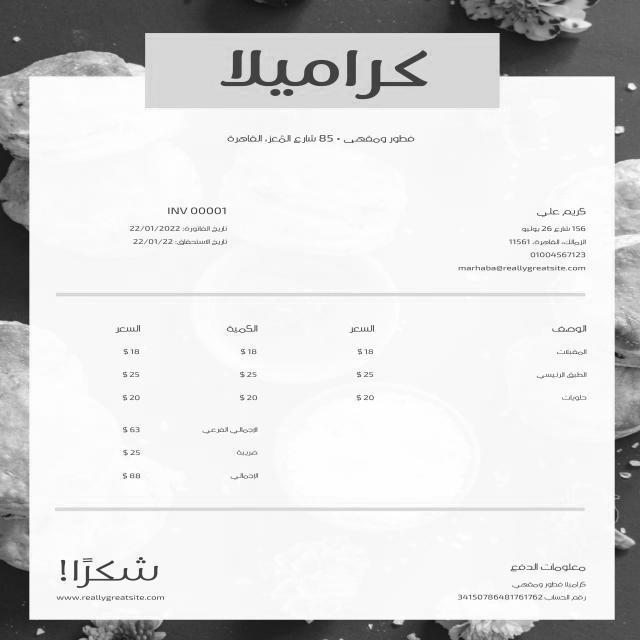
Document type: Invoice